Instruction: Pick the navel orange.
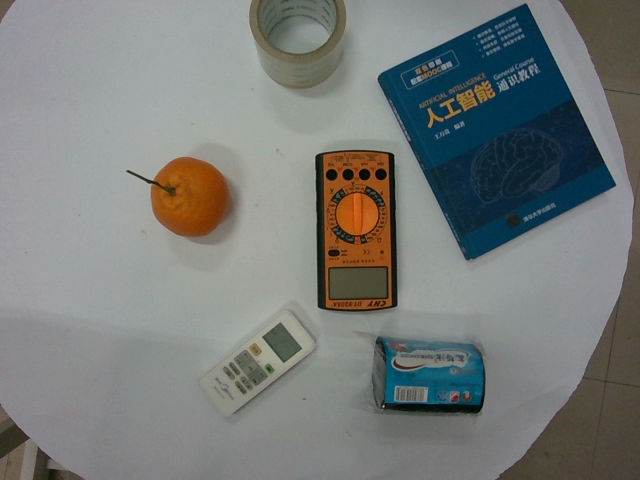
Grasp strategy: vertical